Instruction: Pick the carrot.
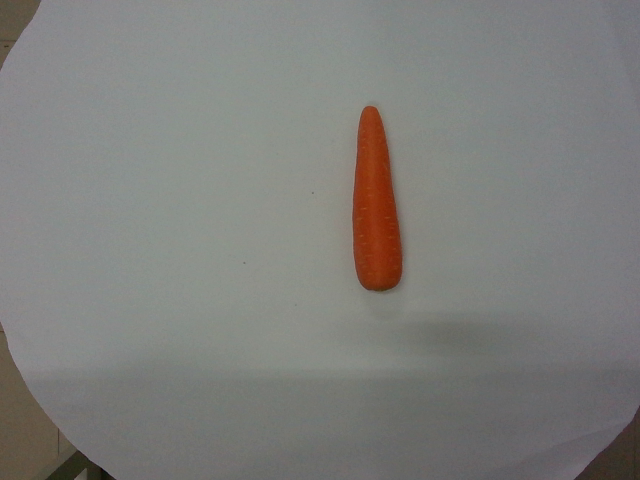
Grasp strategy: vertical